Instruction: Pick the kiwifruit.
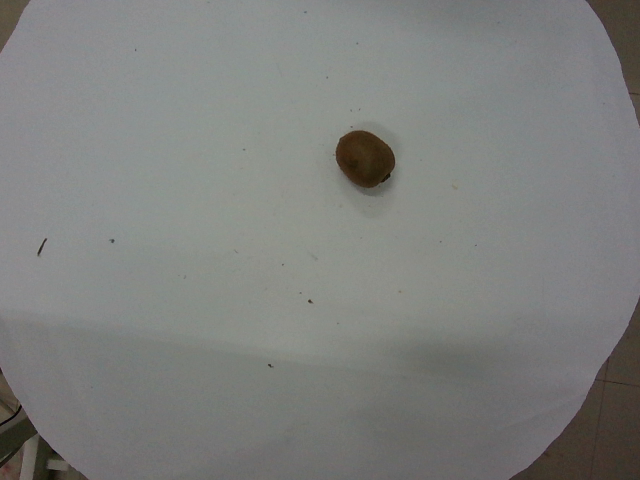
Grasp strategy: vertical